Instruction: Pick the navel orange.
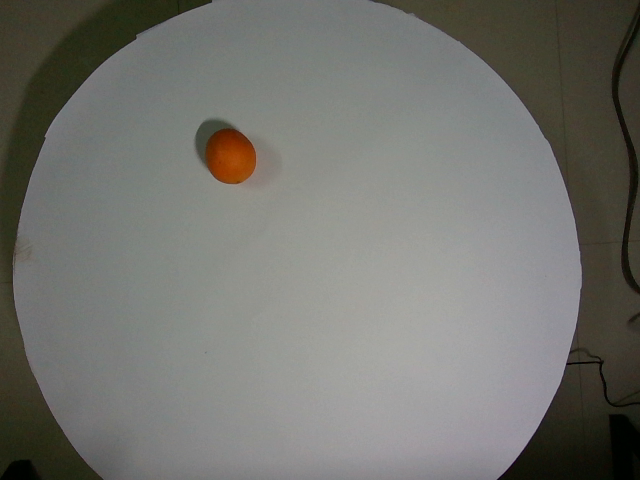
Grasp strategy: vertical